Retrieve the amount in words, amount in figures, name of the payee, date on the cheque, and the bank name from the image.
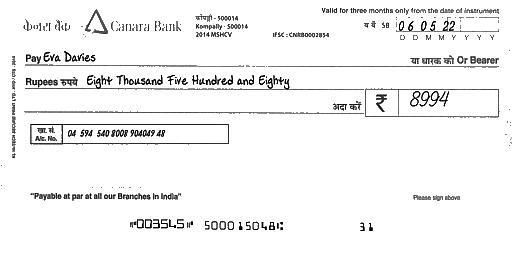
amt_in_words: Eight Thousand Five Hundred and Eighty
amt_in_figures: 8994
payee_name: Eva Davies
bank_name: Canara Bank
cheque_date: 06/05/22